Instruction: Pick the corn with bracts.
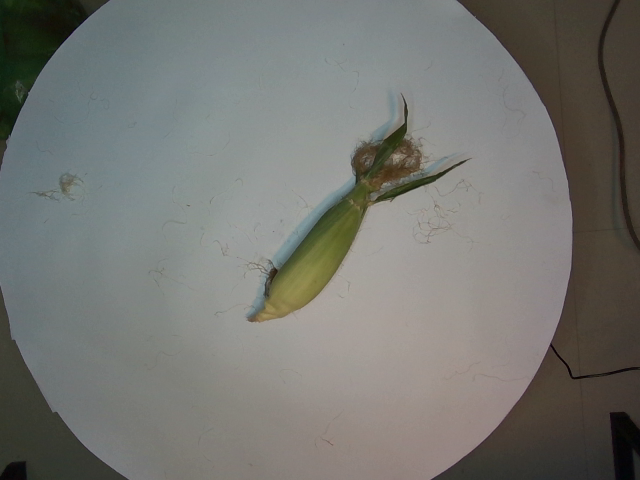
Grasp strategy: vertical